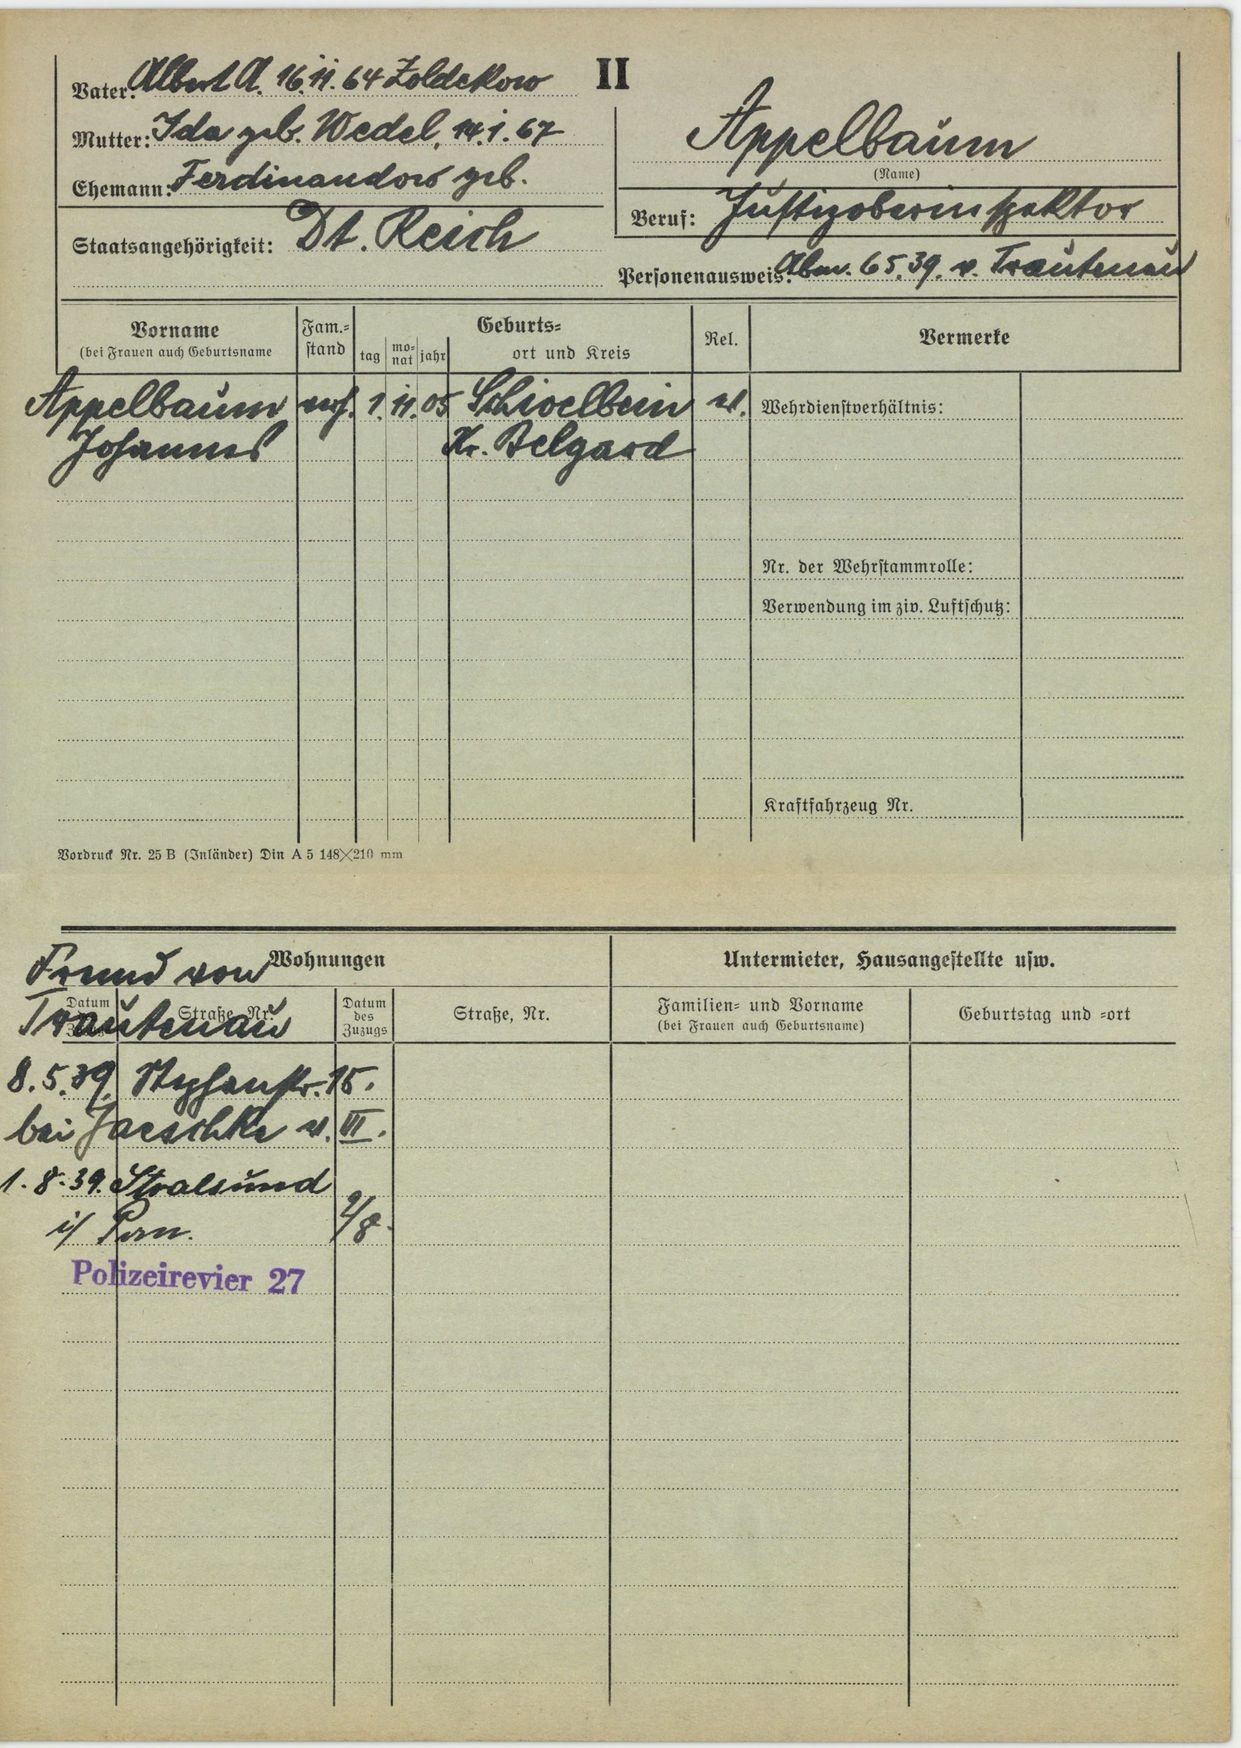
Appelbaum